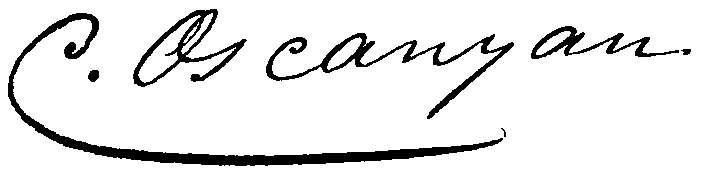
Signature of: christopher oscanyan